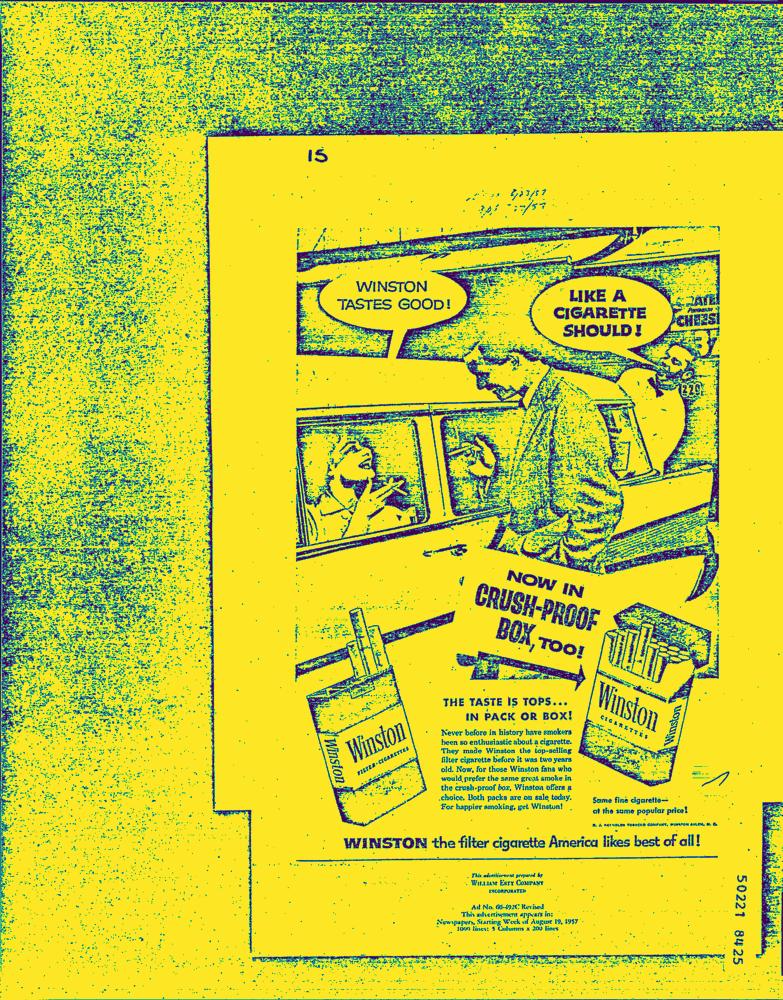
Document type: AD